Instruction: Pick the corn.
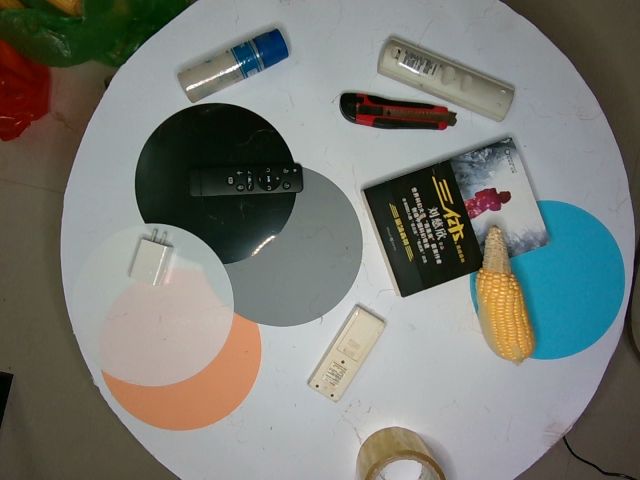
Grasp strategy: vertical